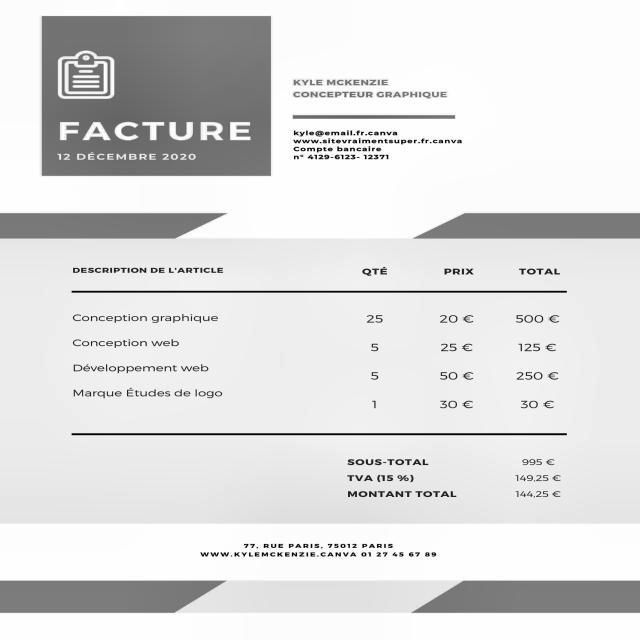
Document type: Invoice